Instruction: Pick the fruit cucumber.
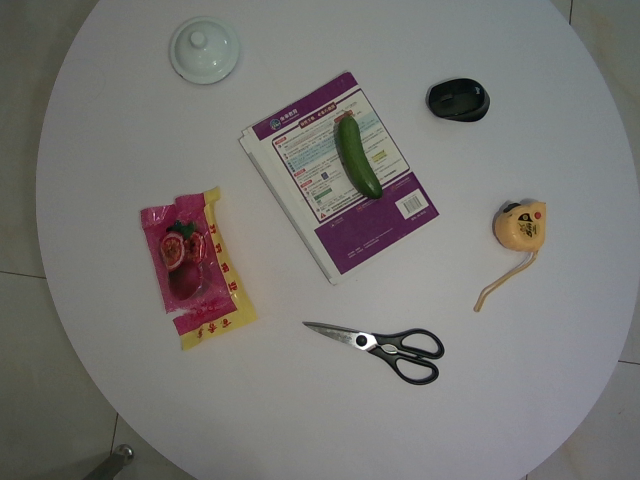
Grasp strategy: vertical